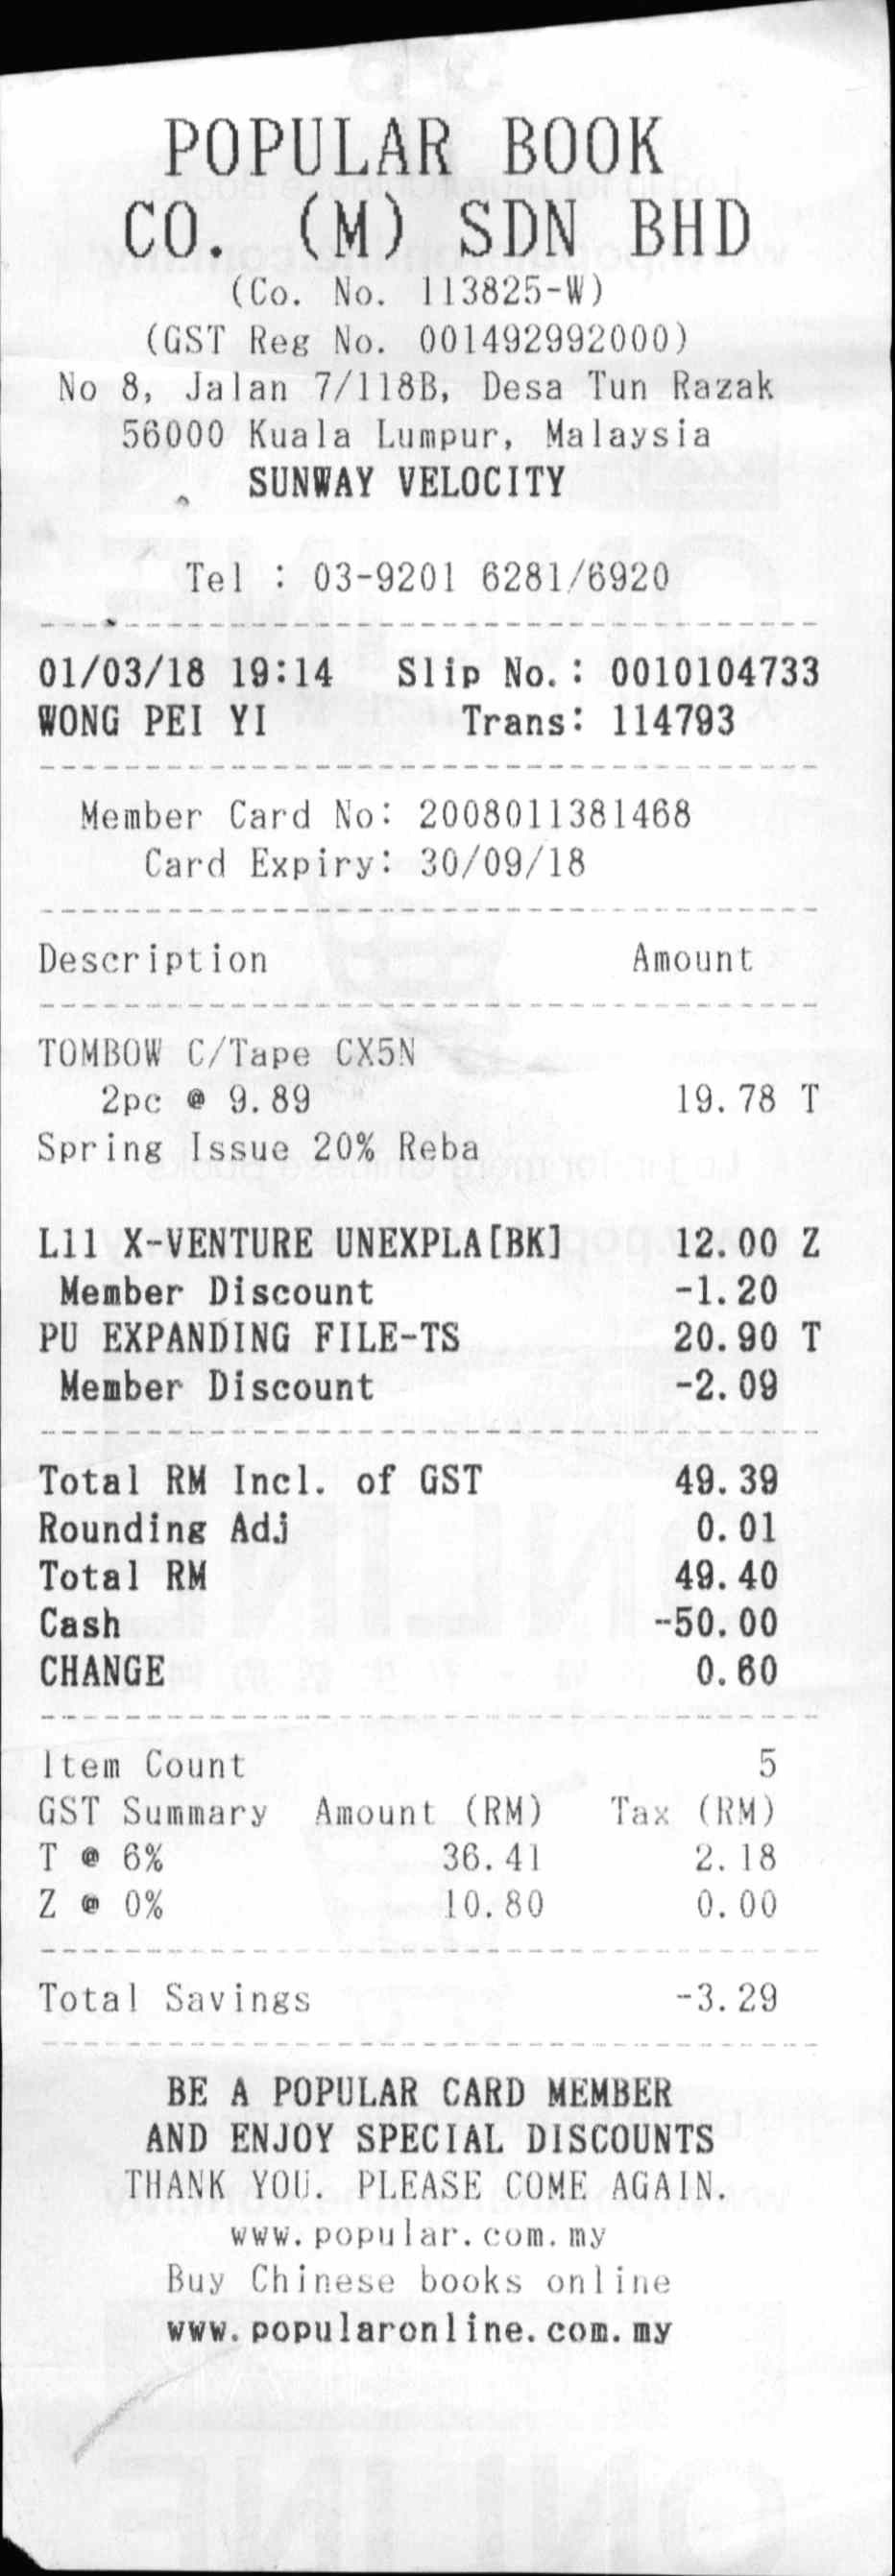
POPULAR BOOK
CO. (M) SDN BHD
(CO. NO. 113825-W)
(GST REG NO. 001492992000)
NO 8, JALAN 7/118B, DESA TUN RAZAK
56000 KUALA LUMPUR, MALAYSIA
SUNWAY VELOCITY
TEL : 03-9201 6281/6920
01/03/18 19:14
SLIP NO.: 0010104733
WONG PEI YI
TRANS: 114793
MEMBER CARD NO: 2008011381468
CARD EXPIRY: 30/09/18
DESCRIPTION
AMOUNT
TOMBOW C/TAPE CX5N
2PC @ 9.89
19.78 T
SPRING ISSUE 20% REBA
L11 X-VENTURE UNEXPLA[BK]
12.00 Z
MEMBER DISCOUNT
-1.20
PU EXPANDING FILE-TS
20.90 T
MEMBER DISCOUNT
-2.09
TOTAL RM INCL. OF GST
49.39
ROUNDING ADJ
0.01
TOTAL RM
49.40
CASH
-50.00
CHANGE
0.60
ITEM COUNT
5
GST SUMMARY
AMOUNT (RM)
TAX (RM)
T @ 6%
36.41
2.18
Z @ 0%
10.80
0.00
TOTAL SAVINGS
-3.29
BE A POPULAR CARD MEMBER
AND ENJOY SPECIAL DISCOUNTS
THANK YOU. PLEASE COME AGAIN.
WWW.POPULAR.COM.MY
BUY CHINESE BOOKS ONLINE
WWW.POPULARONLINE.COM.MY